Question: What is the suspected problem?
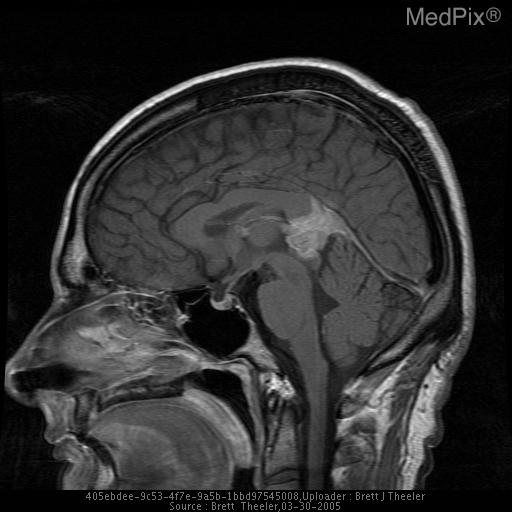
Answer: The findings suggest Large pineal region mass.. Homognenous, hyperintense mass on the T1WI.  Note the extension of the mass into the tentorium, extension into the collicular plate, and the anterior displacement of the diencephalon and corpus callosum on the sagittal image.  Surprisingly, this mass does not appear to have significantly blocked the aqueduct of Sylvius.  The fourth ventricle is normal.. The patient might have a history of Patient presented with progressive worsening of headaches with no other signs or symptoms..